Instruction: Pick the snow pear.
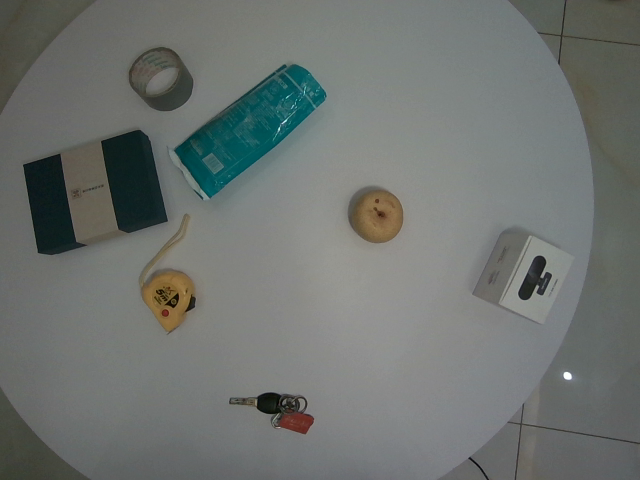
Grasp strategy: vertical